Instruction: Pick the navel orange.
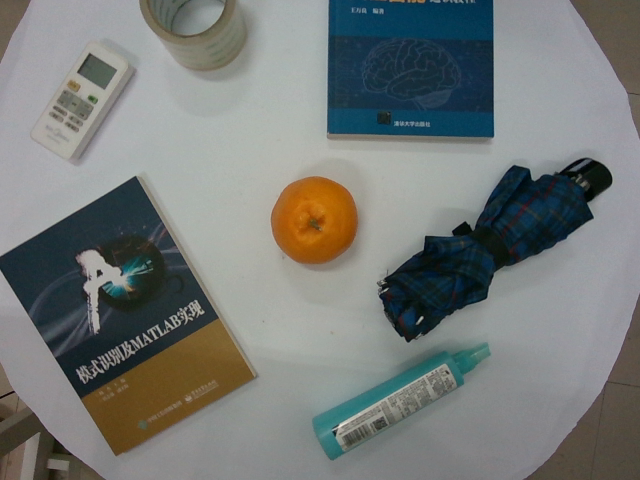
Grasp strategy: vertical